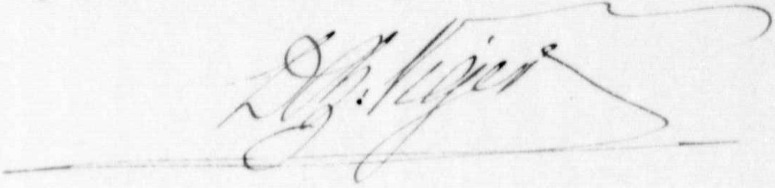
Signature of: denis benjamin viger